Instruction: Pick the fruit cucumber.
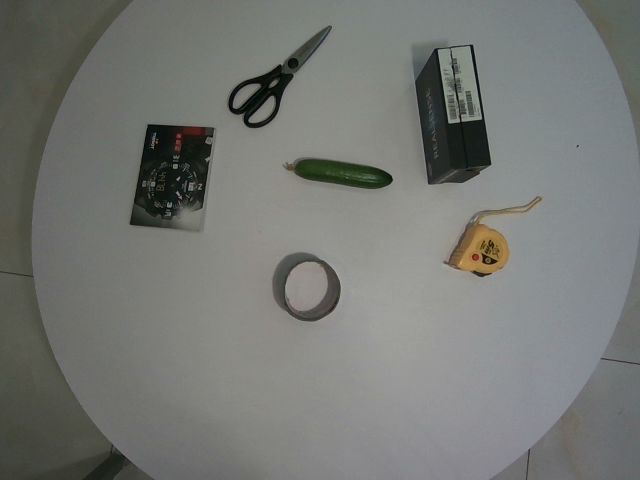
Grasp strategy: vertical